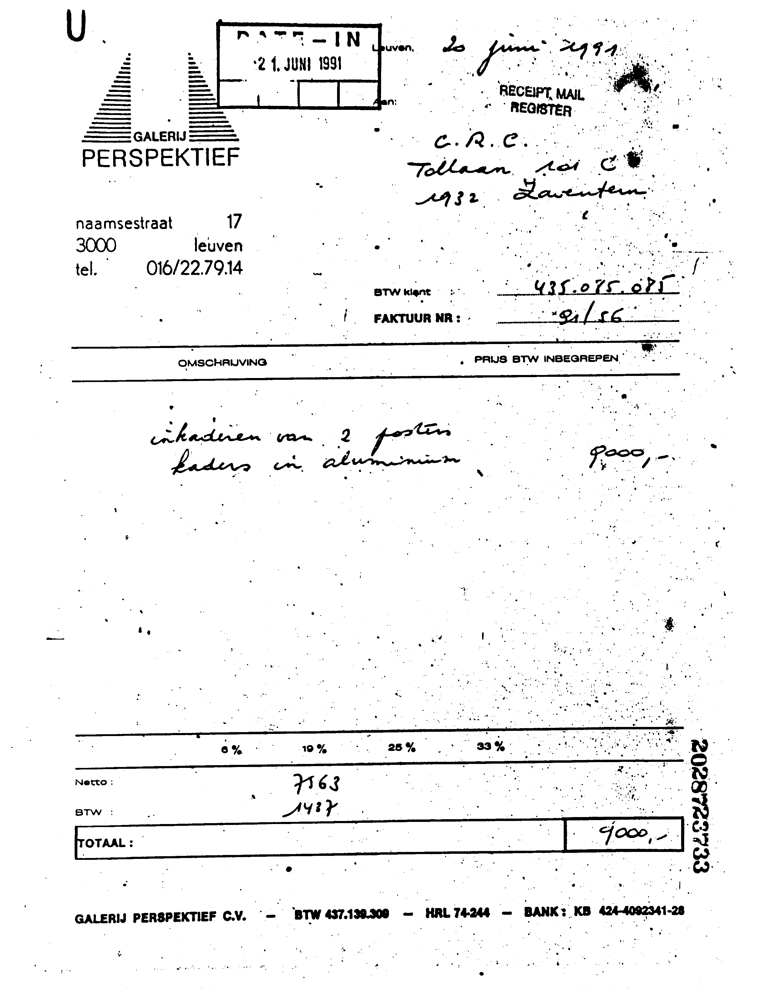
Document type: Invoice